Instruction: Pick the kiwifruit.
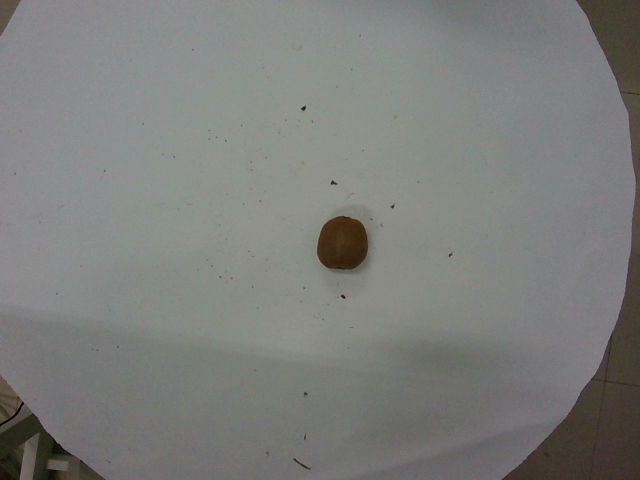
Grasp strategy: vertical